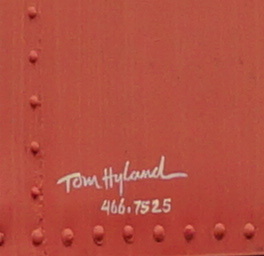
Signature of: tom hyland